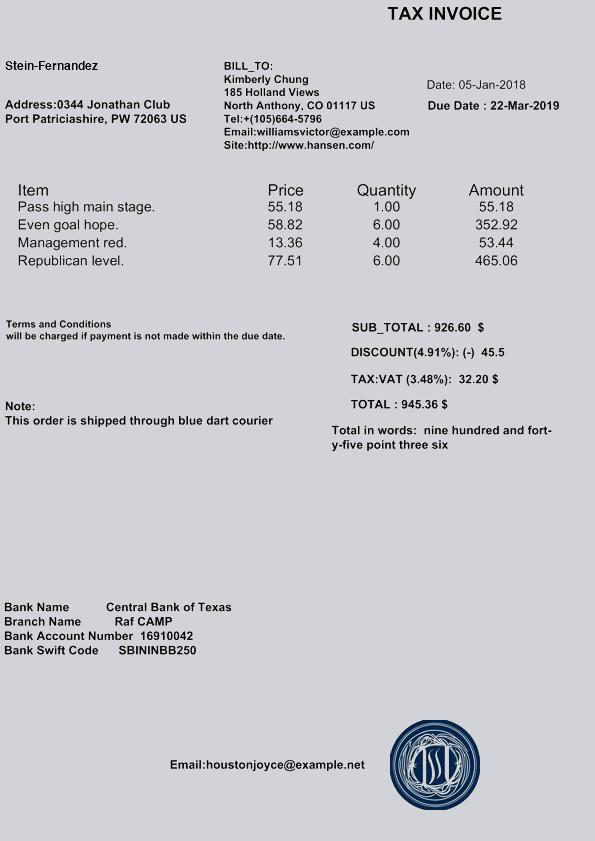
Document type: Invoice